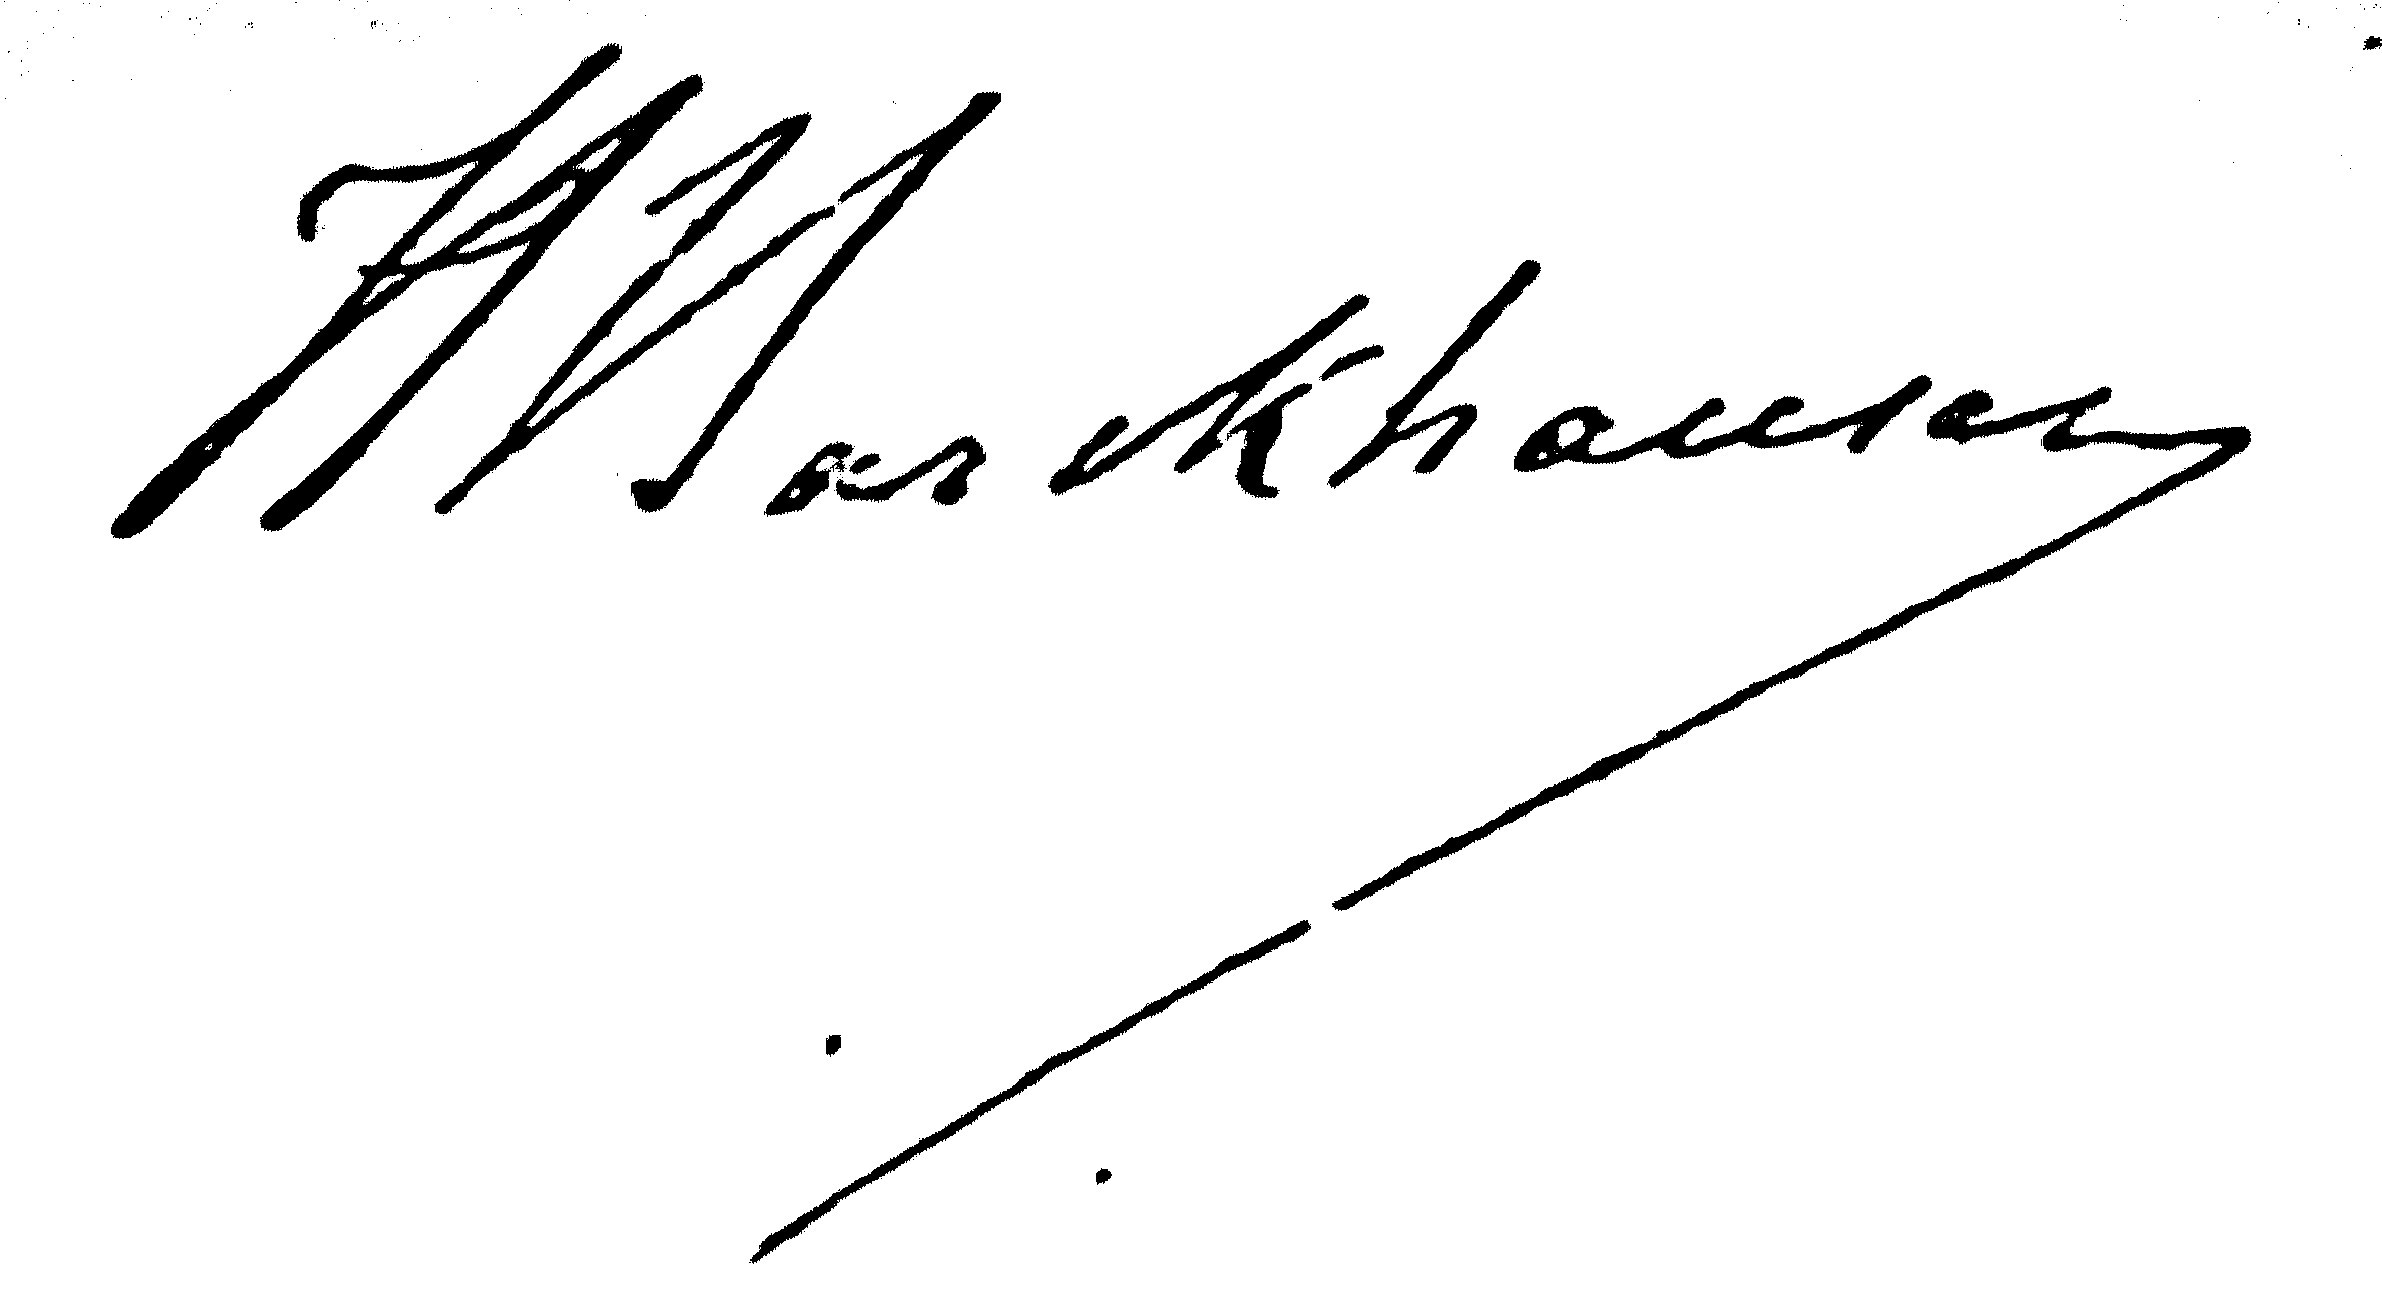
Signature of: henri barckhausen